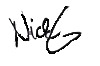
Signature of: niko hurme